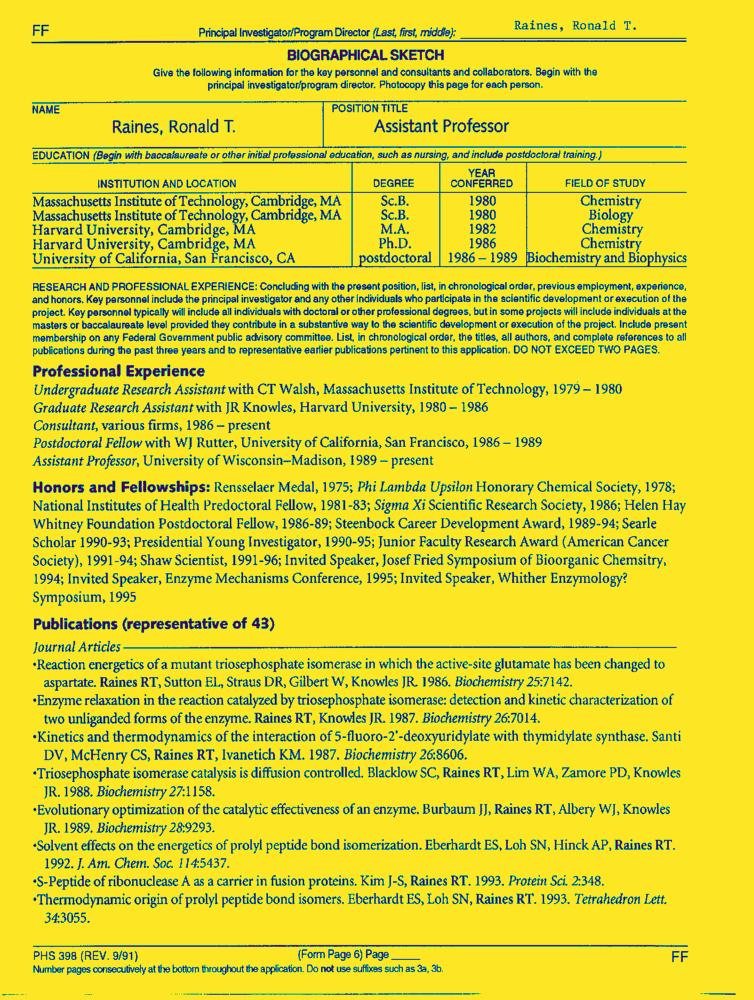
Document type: Resume-Doc